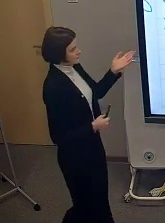
Транскрипция: Next type is words like study, studied. When we have letter Y, and it is consonant, before it, we change Y to the I and add ED. Like when we are forming plural form of nouns, we just change Y to I. And when we have short words like stop, we double this letter on the end and add ED.
Категория: Коммуникативные модальности
Подкатегория: Вербальное; Невербальное
Описание действия: Учитель рассматривает пример использования правила по теме занятия и объясняет его, жестами показывая на добавляемые окончания
Контекст и комментарии: Контекс до: учитель объяснял правило добавления окончания для глаголов в прошедшем времени. Результат после: ученики записали пример. Педагогический эффект: при подробном объяснении нового материала и использовании примеров ученикам куда проще усвоить информацию